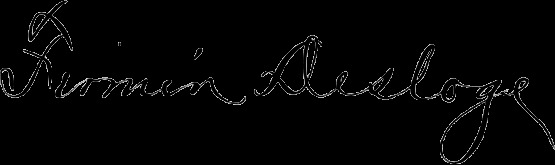
Signature of: firmin v desloge